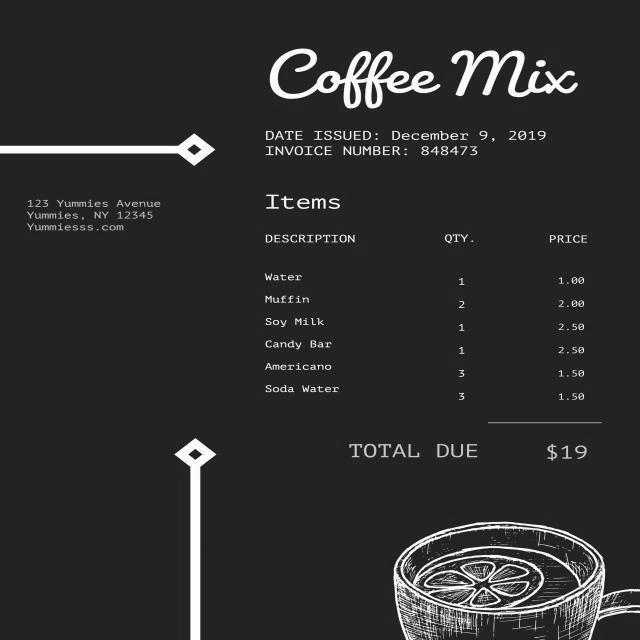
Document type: Invoice